Question: Describe the condition in detail:
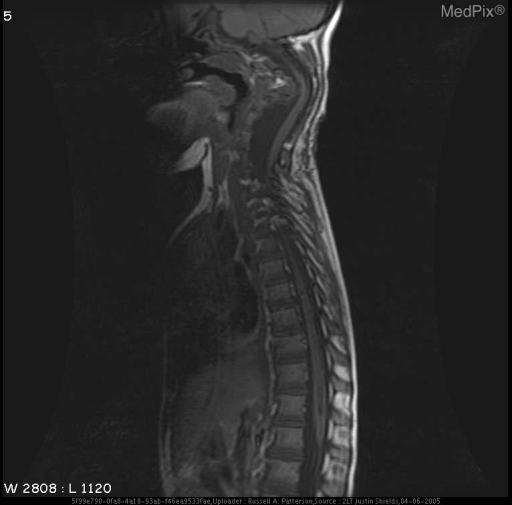
Answer: The disease is discussed as: Diagnosis of Neurofibromatosis Type 1
(Two Required for Dx)

    * Six or more caf? au lait macules over 5 mm in greatest diameter in prepubertal individuals and over 15 mm in greatest diameter in postpubertal individuals
    * Two or more neurofibromas of any type or one plexiform neurofibroma
    * Freckling in the axillary or inguinal regions
    * Optic glioma
    * Two or more Lisch nodules (iris harmartomas)
    * A distinctive osseous lesion such as sphenoid dysplasia or thinning of long bone cortex with or without pseudoarthrosis
    * A first-degree relative (parent, sibling, or offspring) with NF1 by the above criteria

Diagnosis of Neurofibromatosis Type 2
(Either #1 or #2)
   1. Bilateral masses of the eighth cranial nerve seen with appropriate imaging techniques (e.g., CT or MRI)
   2. A first-degree with NF2 and either A or B:
         A. Unilaterial mass of the eighth cranial nerve, or
         B. Two of the following:
                * Neurofibroma
                * Meningioma
                * Glioma
                * Schwannoma
                * Juvenile posterior subcapsular lenticular opacity
=====================
http://www.ncbi.nlm.nih.gov/entrez/query.fcgi?cmd=Search&db=pubmed&term=neurofibromatosis+diagnosis+criteria&tool=fuzzy
http://odp.od.nih.gov/consensus/cons/064/064_statement.htm
http://www.ncbi.nlm.nih.gov/entrez/query.fcgi?cmd=retrieve&db=pubmed&list_uids=12473765&dopt=Abstract
http://neurosurgery.mgh.harvard.edu/NFclinic/NFlinks.htm